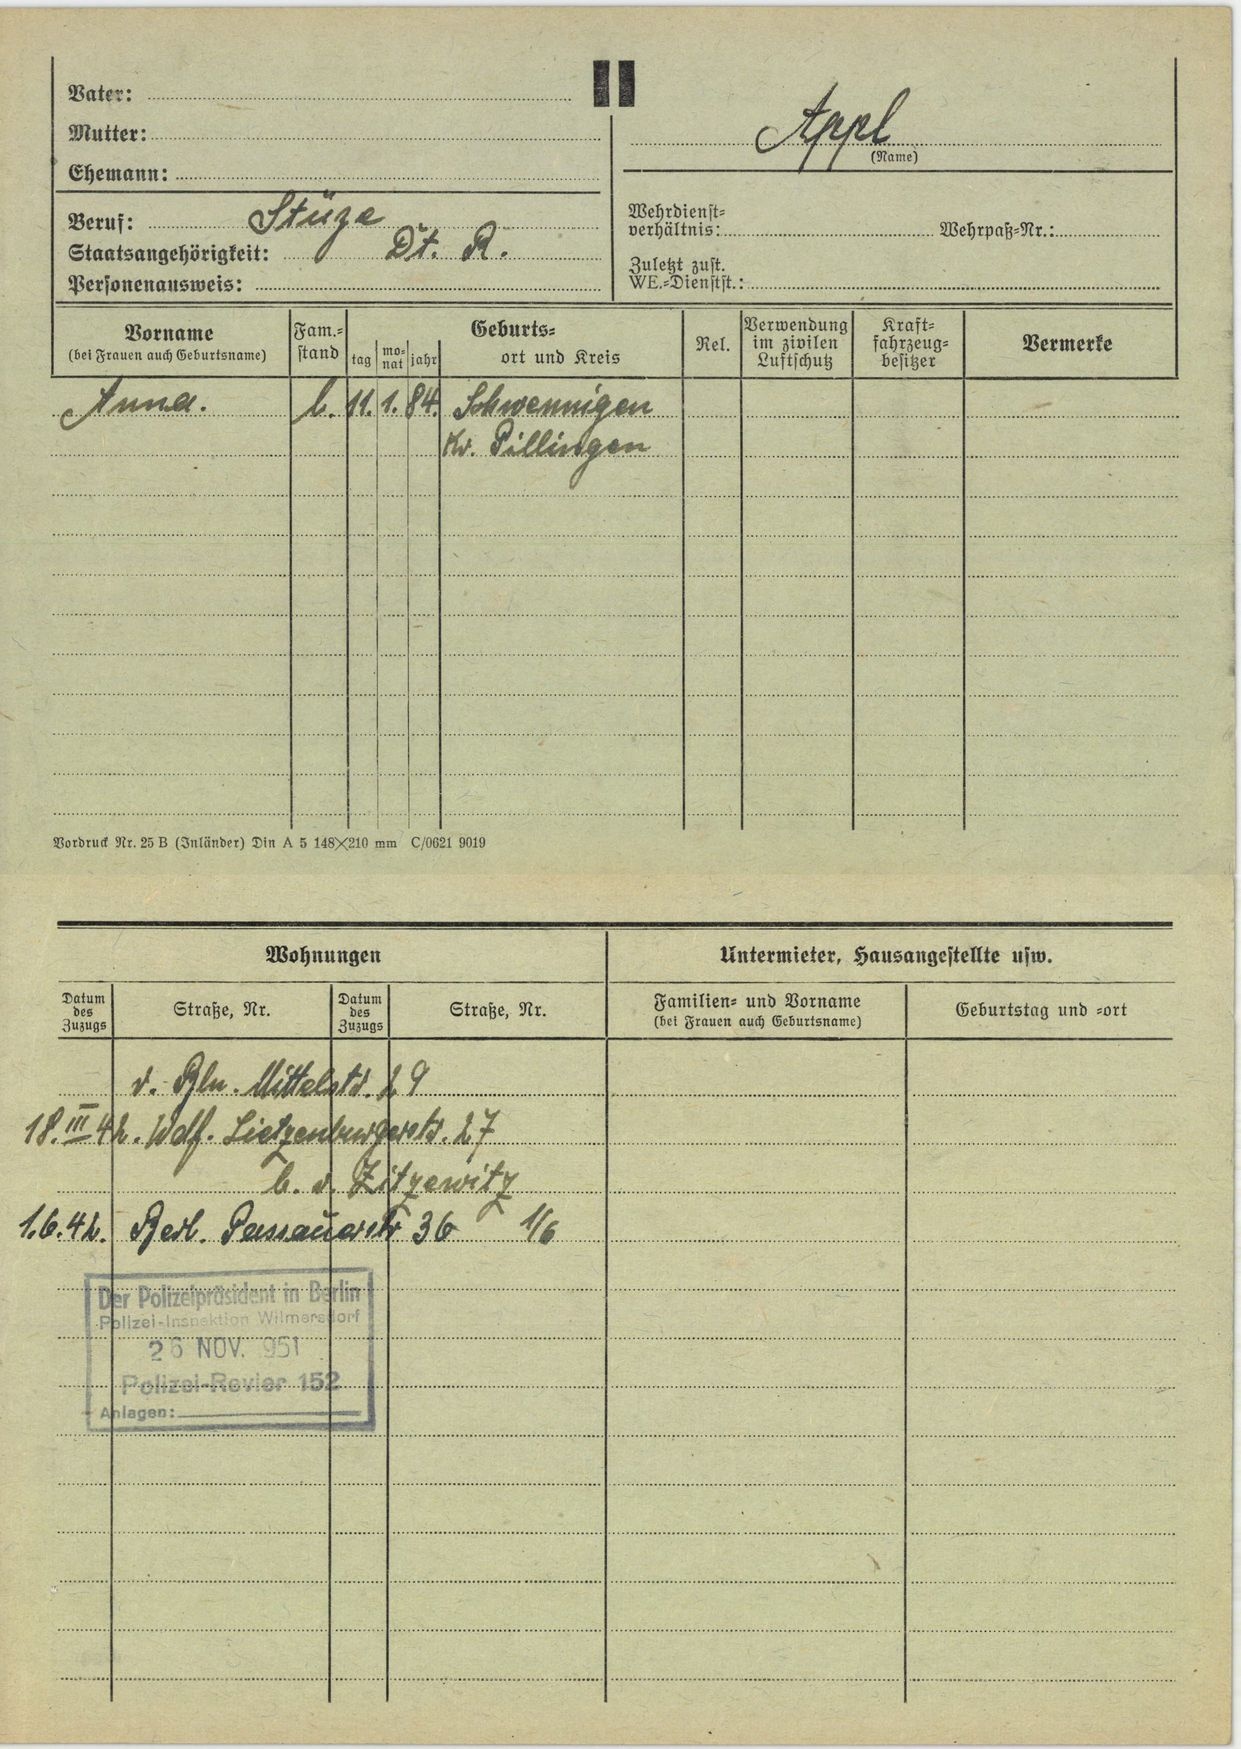
Appl